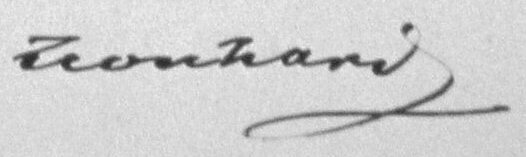
Signature of: karl cäsar von leonhard